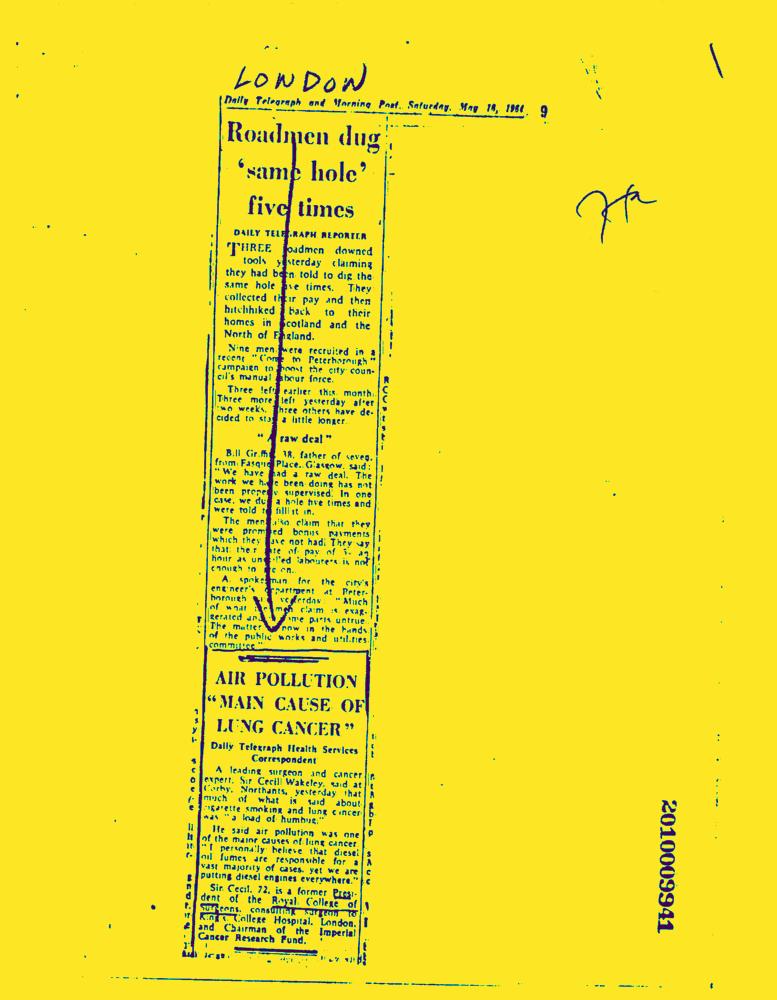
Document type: News-Article